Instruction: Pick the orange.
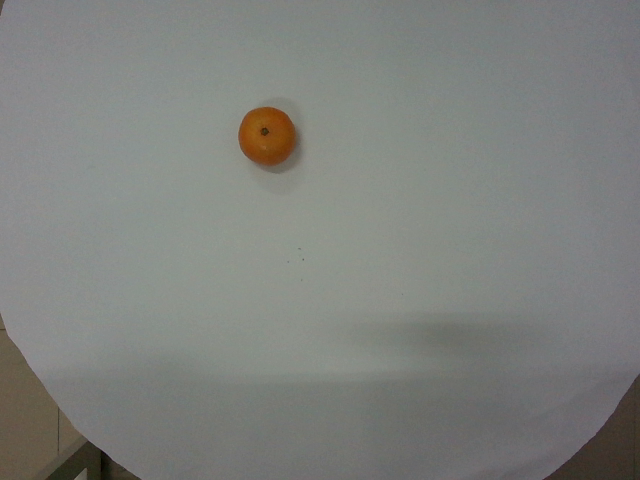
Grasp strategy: vertical